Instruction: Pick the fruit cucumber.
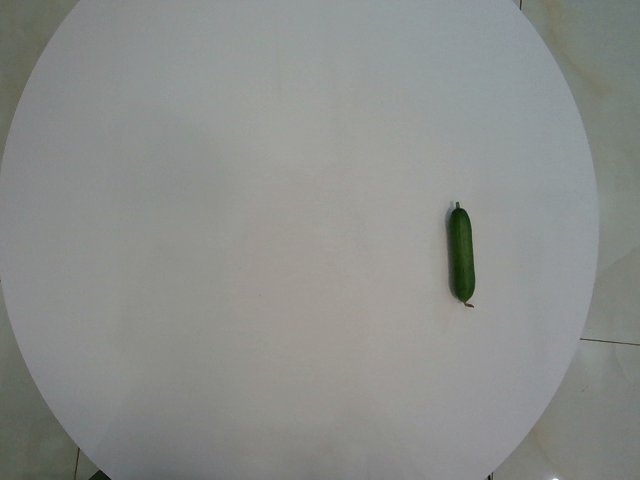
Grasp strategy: vertical